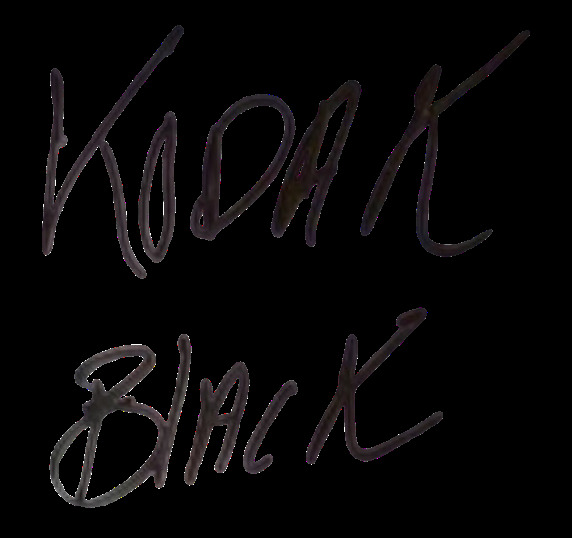
Signature of: kodak black